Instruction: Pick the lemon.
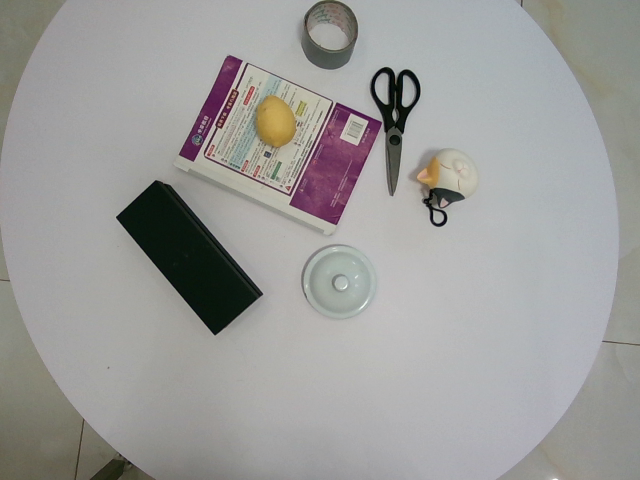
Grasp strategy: vertical